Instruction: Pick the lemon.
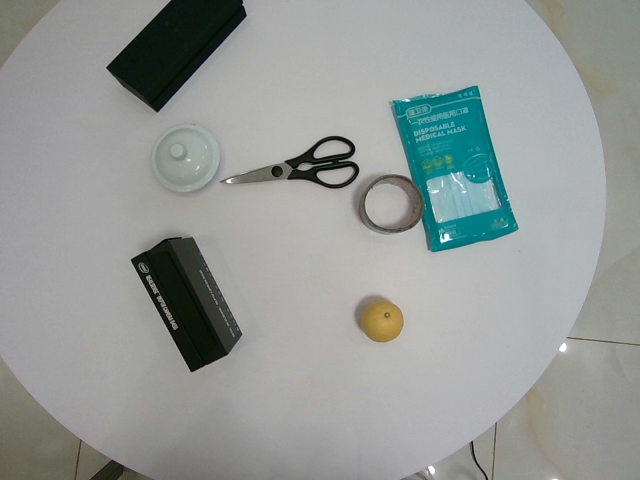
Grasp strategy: vertical